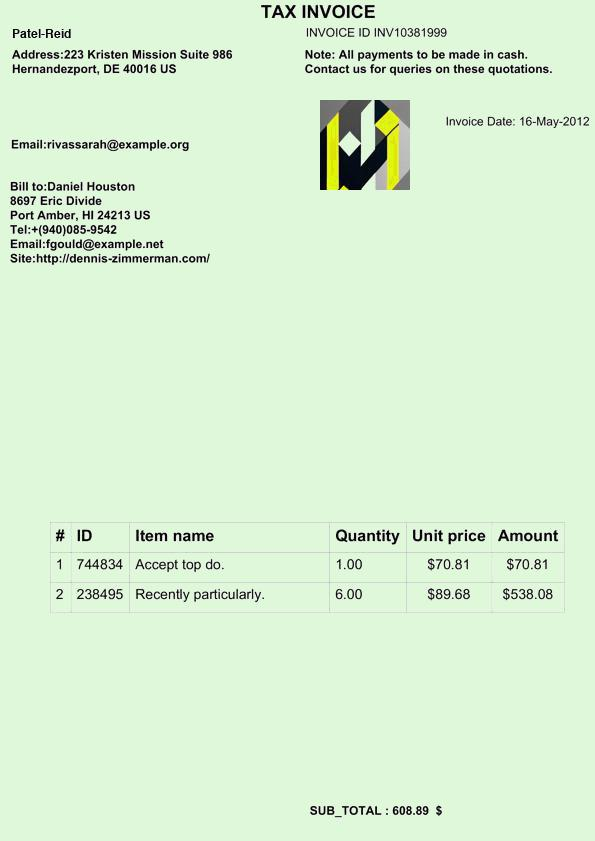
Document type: Invoice